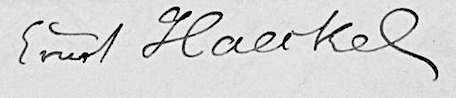
Signature of: ernst haeckel